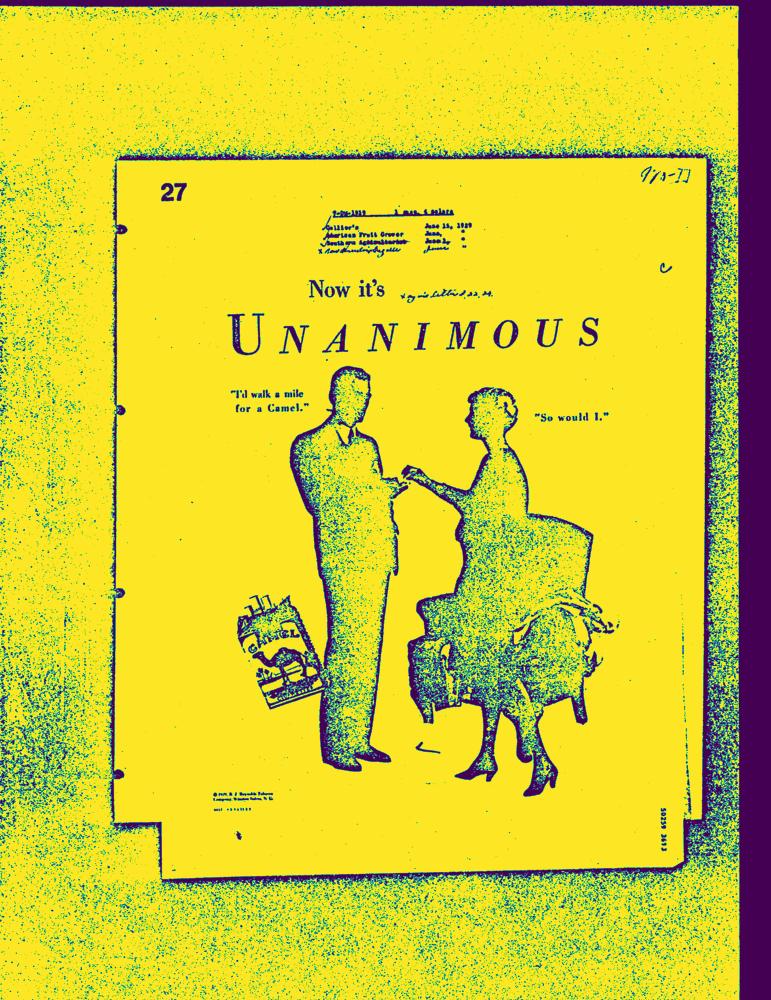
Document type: AD